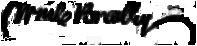
Signature of: william czar bradley